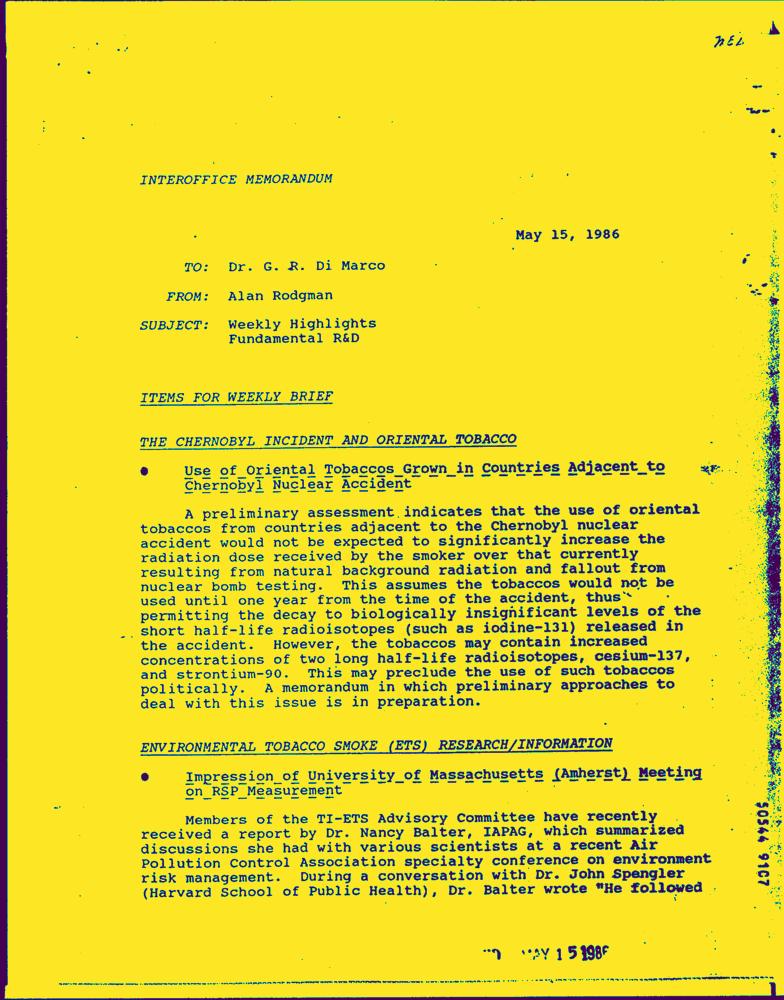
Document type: Letter-Doc